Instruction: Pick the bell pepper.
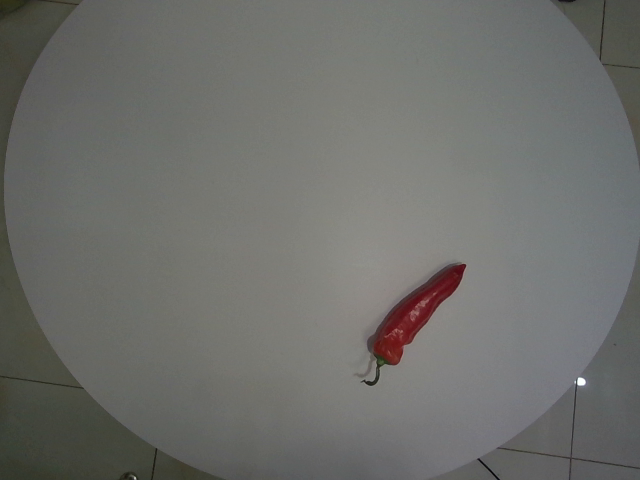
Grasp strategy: vertical